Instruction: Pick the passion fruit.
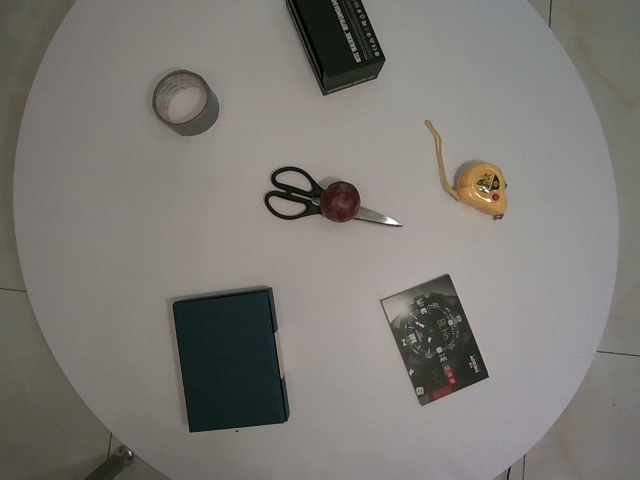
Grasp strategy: vertical